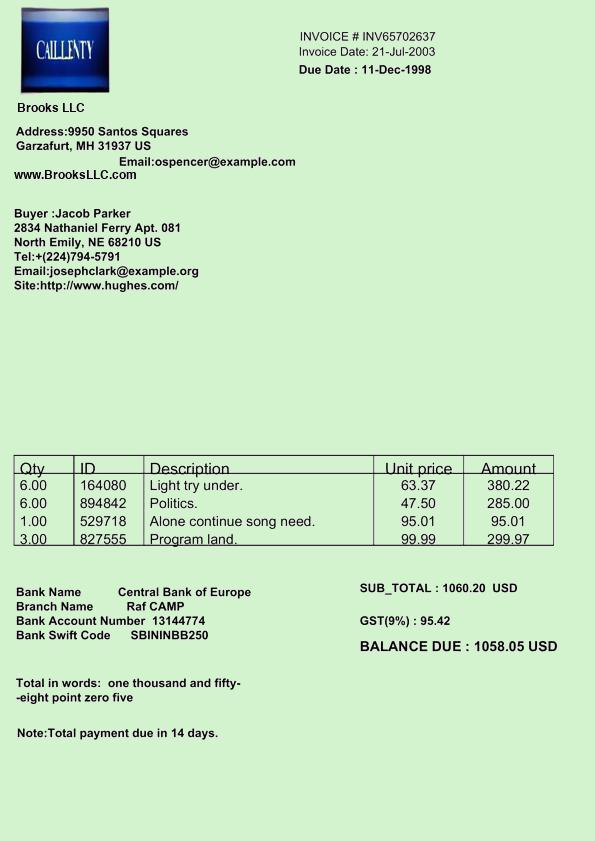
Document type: Invoice